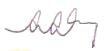
Signature of: q18293405